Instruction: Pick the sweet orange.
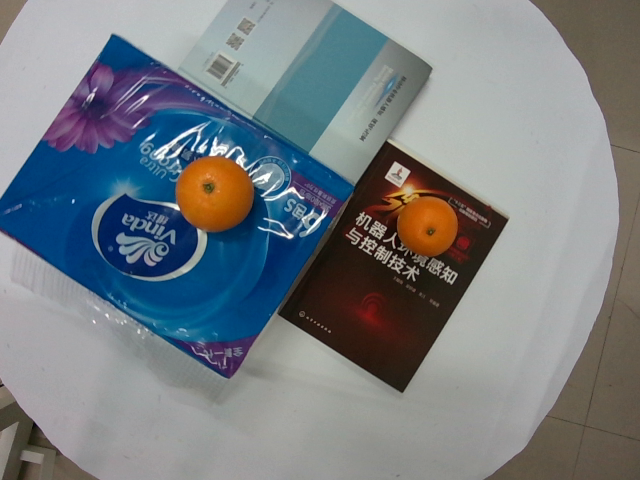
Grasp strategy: vertical